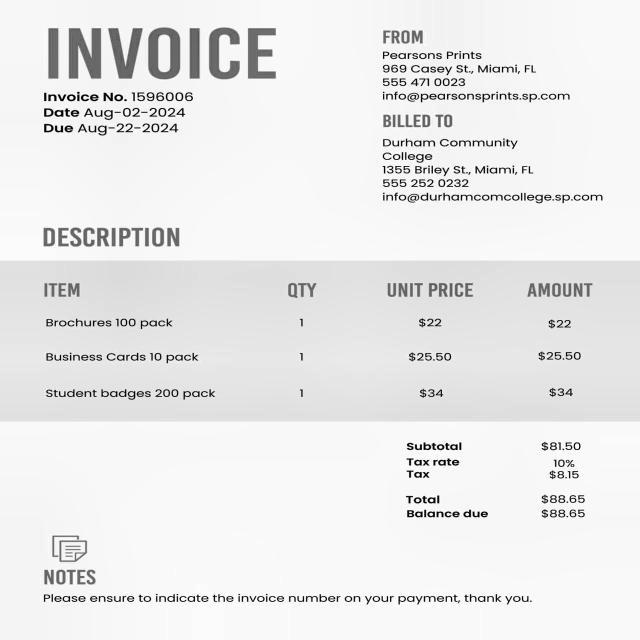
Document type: Invoice